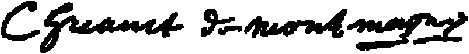
Signature of: charles de montmagny